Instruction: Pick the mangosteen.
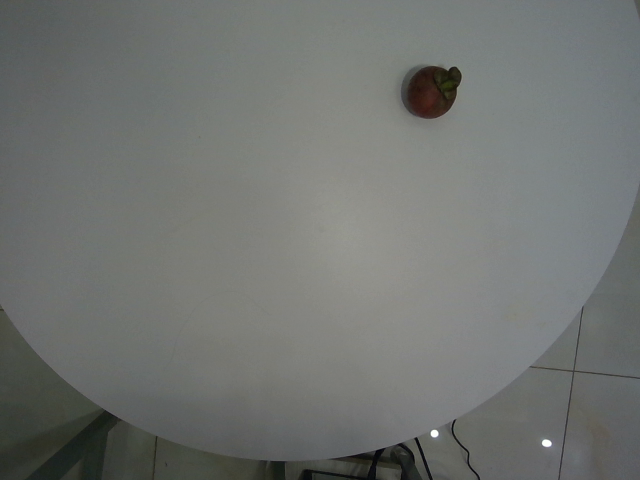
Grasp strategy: vertical